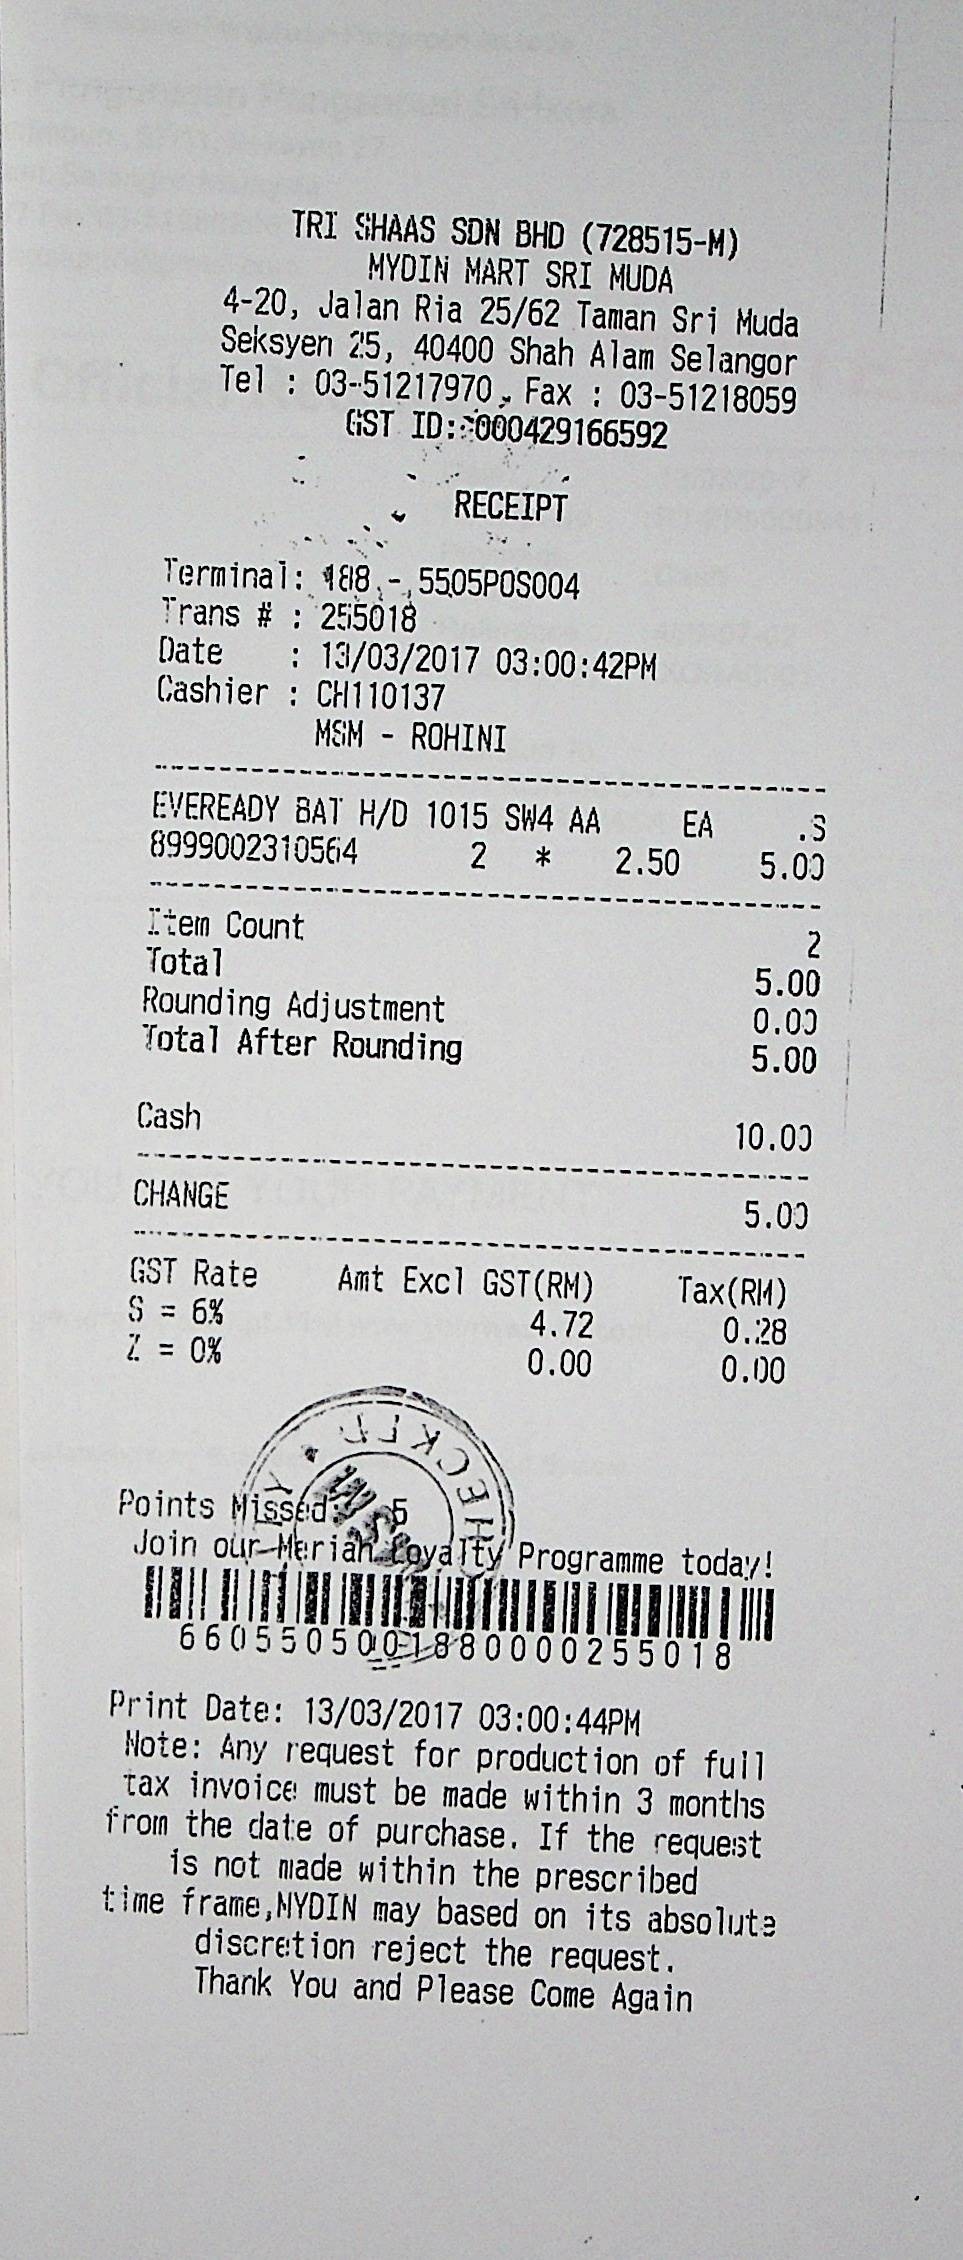
TRI SHAAS SDN BHD (728515-M)
MYDIN MART SRI MUDA
4-20, JALAN RIA 25/62 TAMAN SRI MUDA
SEKSYEN 25, 40400 SHAH ALAM SELANGOR
TEL: 03-51217970 FAX: 03-51218059
GST ID: 000429166592
RECEIPT
TERMINAL: 188 - 5505POS004
TRANS #: 255018
DATE: 13/03/2017 03:00:42PM
CASHIER: CH110137
MSM - ROHINI
EVEREADY BAT H/D 1015 SW4 AA
EA
.S
8999002310564
2
5.00
ITEM COUNT
2
TOTAL
5.00
ROUNDING ADJUSTEMENT
0.00
TOTAL AFTER ROUNDING
5.00
CASH
10.00
CHANGE
5.00
GST RATE
AMT EXCL GST(RM)
TAX(RM)
S = 6%
4.72
0.28
Z = 0%
0.00
0.00
POINTS MISSED:
5
JOIN OUR MARIAN LOYALTY PROGRAMME TODAY!
6605505001880000255018
PRINT DATE: 13/03/2017 03:00:44PM
NOTE: ANY REQUEST FOR PRODUCTION OF FULL
TAX INVOICE MUST BE MADE WITHIN 3 MONTHS
FROM THE DATE OF PURCHASE, IF THE REQUEST
IS NOT MADE WITHIN THE PRESCRIBED
TIME FRAME, MYDIN MAY BASED ON ITS ABSOLUTE
DISCRETION REJECT THE REQUEST.
THANK YOU AND PLEASE COME AGAIN
*
2.50